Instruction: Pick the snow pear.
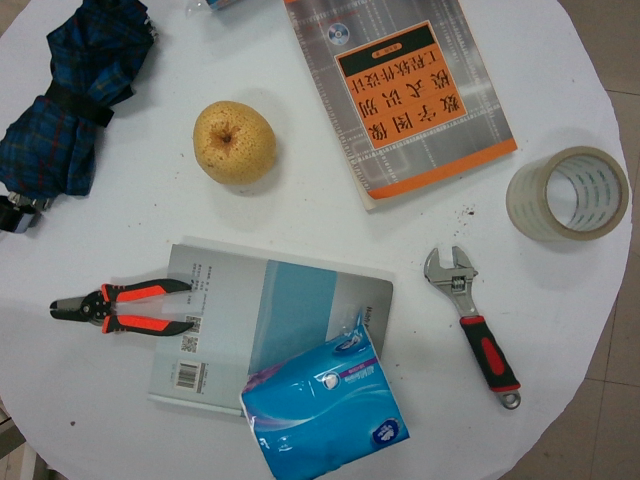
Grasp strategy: vertical